Question: Describe the condition in detail:
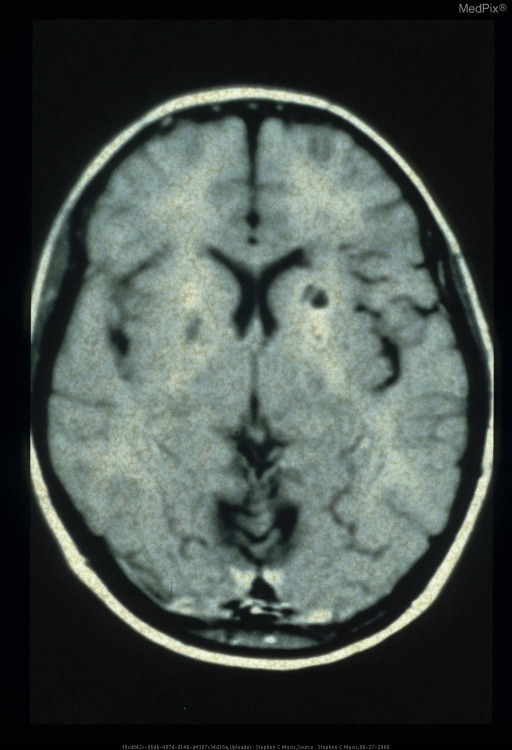
Answer: The disease is discussed as: In 1939, Drake et al. established the following criteria for the diagnosis of hypoparathyroidism:  1) low serum calcium; b) high serum inorganic phosphorus level; c) the absence of renal insufficiency, steatorrhea, chronic diarrhea, and alkalosis; d) exclusion of rickets and osteomalacia.

The disease may result from a deficiency in parathyroid hormone production or an end organ resistance to the action of the hormone.  Pseudohypoparathyroidism (PHP) was first described by Albright et al. in 1942.  It is a congenital hereditary abnormality that appears to be transmitted as an X-linked dominant trait characterized by hypocalcemia, hyperphosphatemia, basal ganglion and soft tissue calcification.

In PHP, there is a defect in the parathyroid hormone receptor-adenylate cyclase system which accounts for end organ resistance.

In most patients with classic PHP, there is a deficiency of guanyl nucleotide regulatory protein (G-unit) that normally couples receptor activity to adenylate cyclase activity.  As a result, the kidney and, less commonly, the bones are unable to respond to parathyroid hormone.  There may also be renal inability to hydroxylase 25-hydroxyvitamin D to 1,25 hydroxyvitamin D, the active form.

Pseudopseudohypoparathyroidism (PPHP) was the name selected by Albright and Reifenstein to describe a syndrome in short-statured patients with rounded faces, whose roentgen features simulated exactly those of PHP, the difference being the absence of blood chemical changes.

Osteosclerosis, which may be generalized or localized, is the most common skeletal abnormality of hypoparathyroidism.  Typically, radiographic findings include increased radiodensity of the skeleton, calvarial thickening and hypoplastic dentition.  Subcutaneous calcification may be seen, especially in the area of the hips and shoulders.

Particularly suggestive of hypoparathyroidism are intracranial calcifications of the basal ganglia that may later coalesce into homogeneous masses.  Occasionally, these calcifications develop in the cerebellum.

The clinical syndrome of pseudotumor cerebri in association with hypoparathyroidism was reported as early as 1959 by Palmer et al.

DIFFERENTIAL DIAGNOSIS:  Skeletal osteosclerosis is also seen in certain other disorders such as osteoblastic metastasis, myelofibrosis, Paget's disease, fluorosis, renal osteodystrophy, sickle cell anemia, and mastocytosis.  In these and other diseases, other radiographic findings are usually apparent, allowing accurate diagnosis.  In hypoparathyroidism and PHP, calvarial thickening and hypoplastic dentition are helpful clues, although Paget's disease, sickle cell anemia, and even metastasis may produce increased thickening and sclerosis of the calvarial vault.

Basal ganglion calcification is particularly characteristic of hypoparathyroidism and PHP.  It is also seen without known cause in infectious disorders such as toxoplasmosis and cytomegalic inclusion disease, following radiation therapy, and following exposure to toxic substances such as carbon monoxide.

Subcutaneous calcifications are also seen in collagen vascular disease, hypervitaminosis D, milk alkali syndrome, and renal osteodystrophy.  Hypoplastic dentition is also seen in cleidocranial dysostosis and pyknodysostosis, hypopituitarism, and hypothyroidism.

Sclerosis of the metaphyseal region of long bones seen in some patients with hypoparathyroidism is not specific.  It may be seen in children with systemic illness leading to growth arrest lines, leukemia during treatment, heavy metal poisoning, hypothyroidism, healing scurvy, and hypervitaminosis.